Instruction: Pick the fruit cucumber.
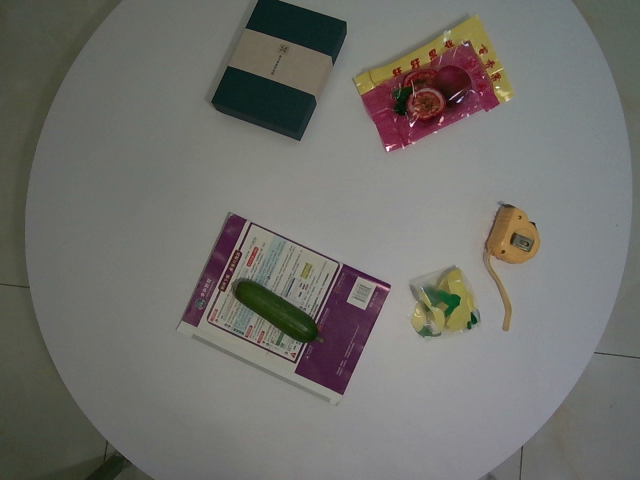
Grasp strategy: vertical